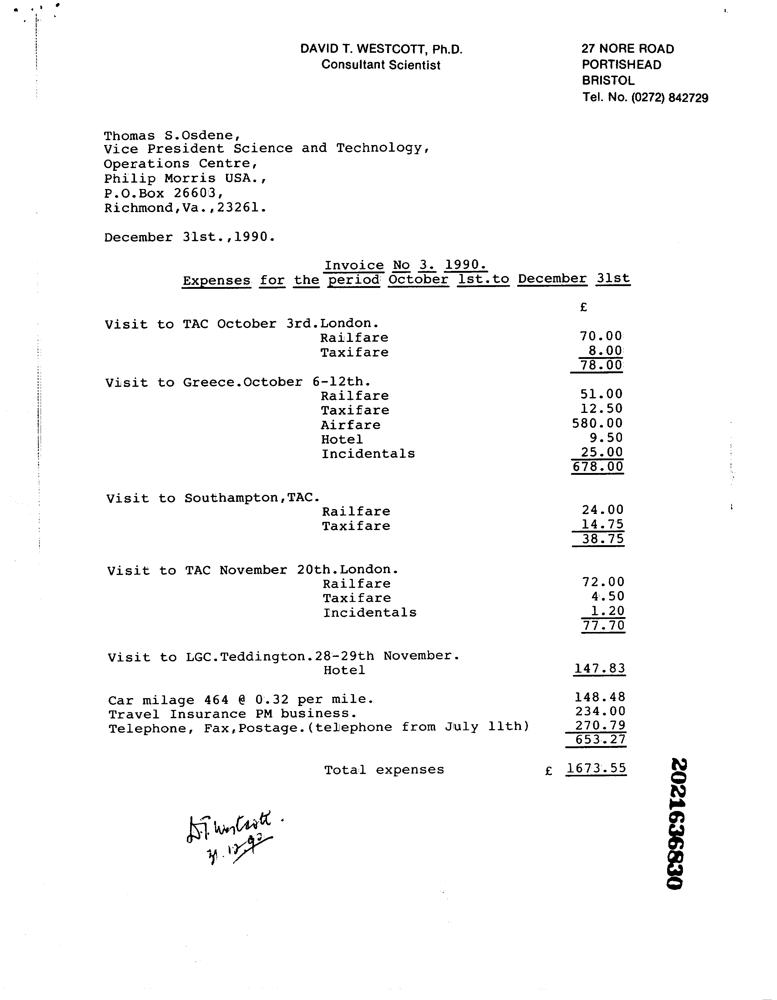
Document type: Invoice